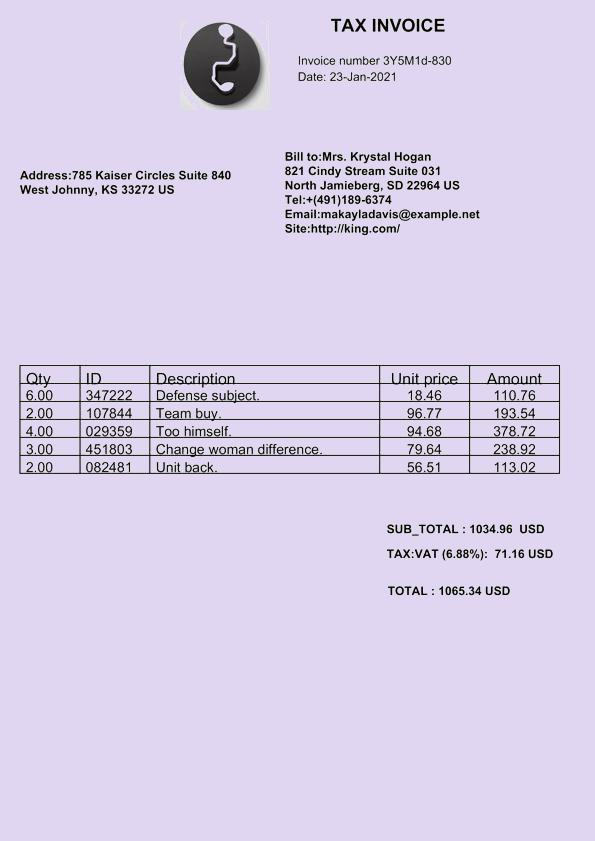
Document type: Invoice